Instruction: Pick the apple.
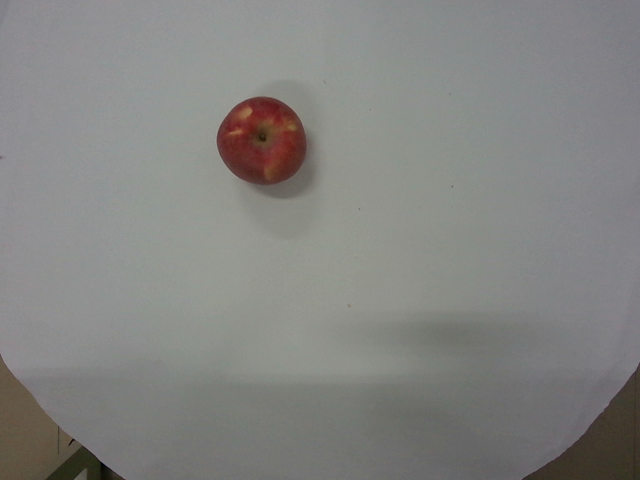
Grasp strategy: vertical